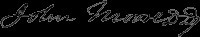
Signature of: john moore